Question: What appears to be the issue?
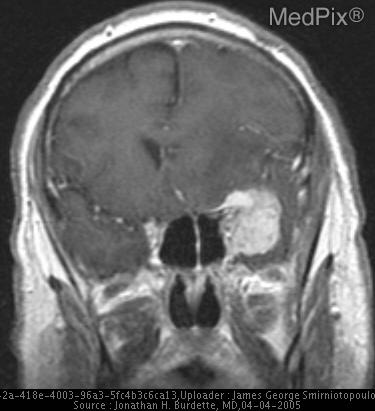
Answer: The findings suggest Dural based mass in anterior-medial portion of middle cranial fossa on the right.  Roughly hemispheric in shape with a broad dural base and enhancement of the adjacent dura and cavernous sinus.  There very extensive vasogenic edema.. Note the extensive intraaxial vasogenic edema, despite being a low-grade (GR 1) meningioma.  The hemispheric swelling from the edema is causing subfalcial and tentorial brain herniation.. The patient might have a history of This is a 67yo white man with Hx of HTN, CM, and MI X 3
reports of right-sided weakness, facial droop, dizziness leading to a fall.  He reports no loss of consciousness, no post-ictal period. No loss of bowel or bladder function.

The patient reports some generalized weakness over the last month as well as headaches..